Question: In what way does the history help explain the case?
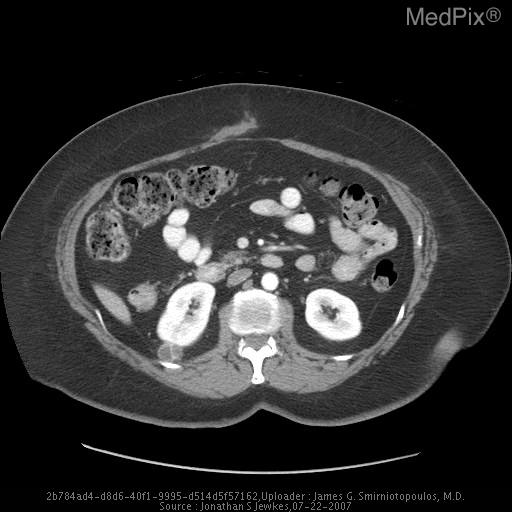
Answer: The patient's history of 61 year old woman complains of non-specific abdominal pain. is key in understanding the case.